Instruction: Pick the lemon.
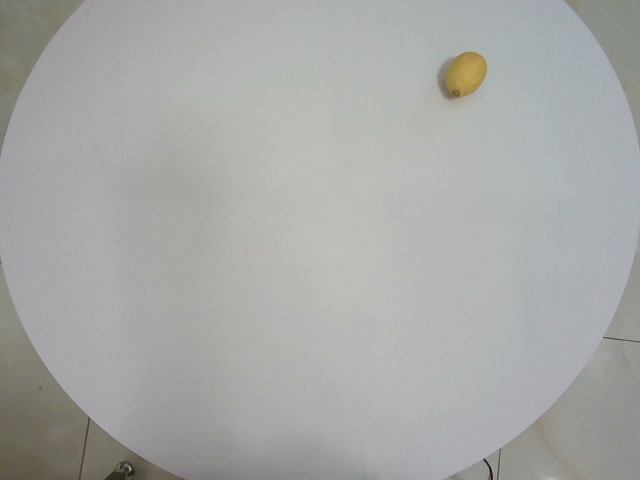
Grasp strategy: vertical